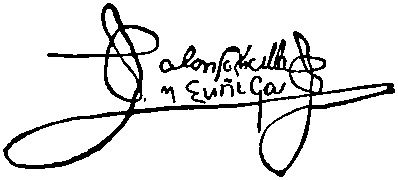
Signature of: alonso de ercilla